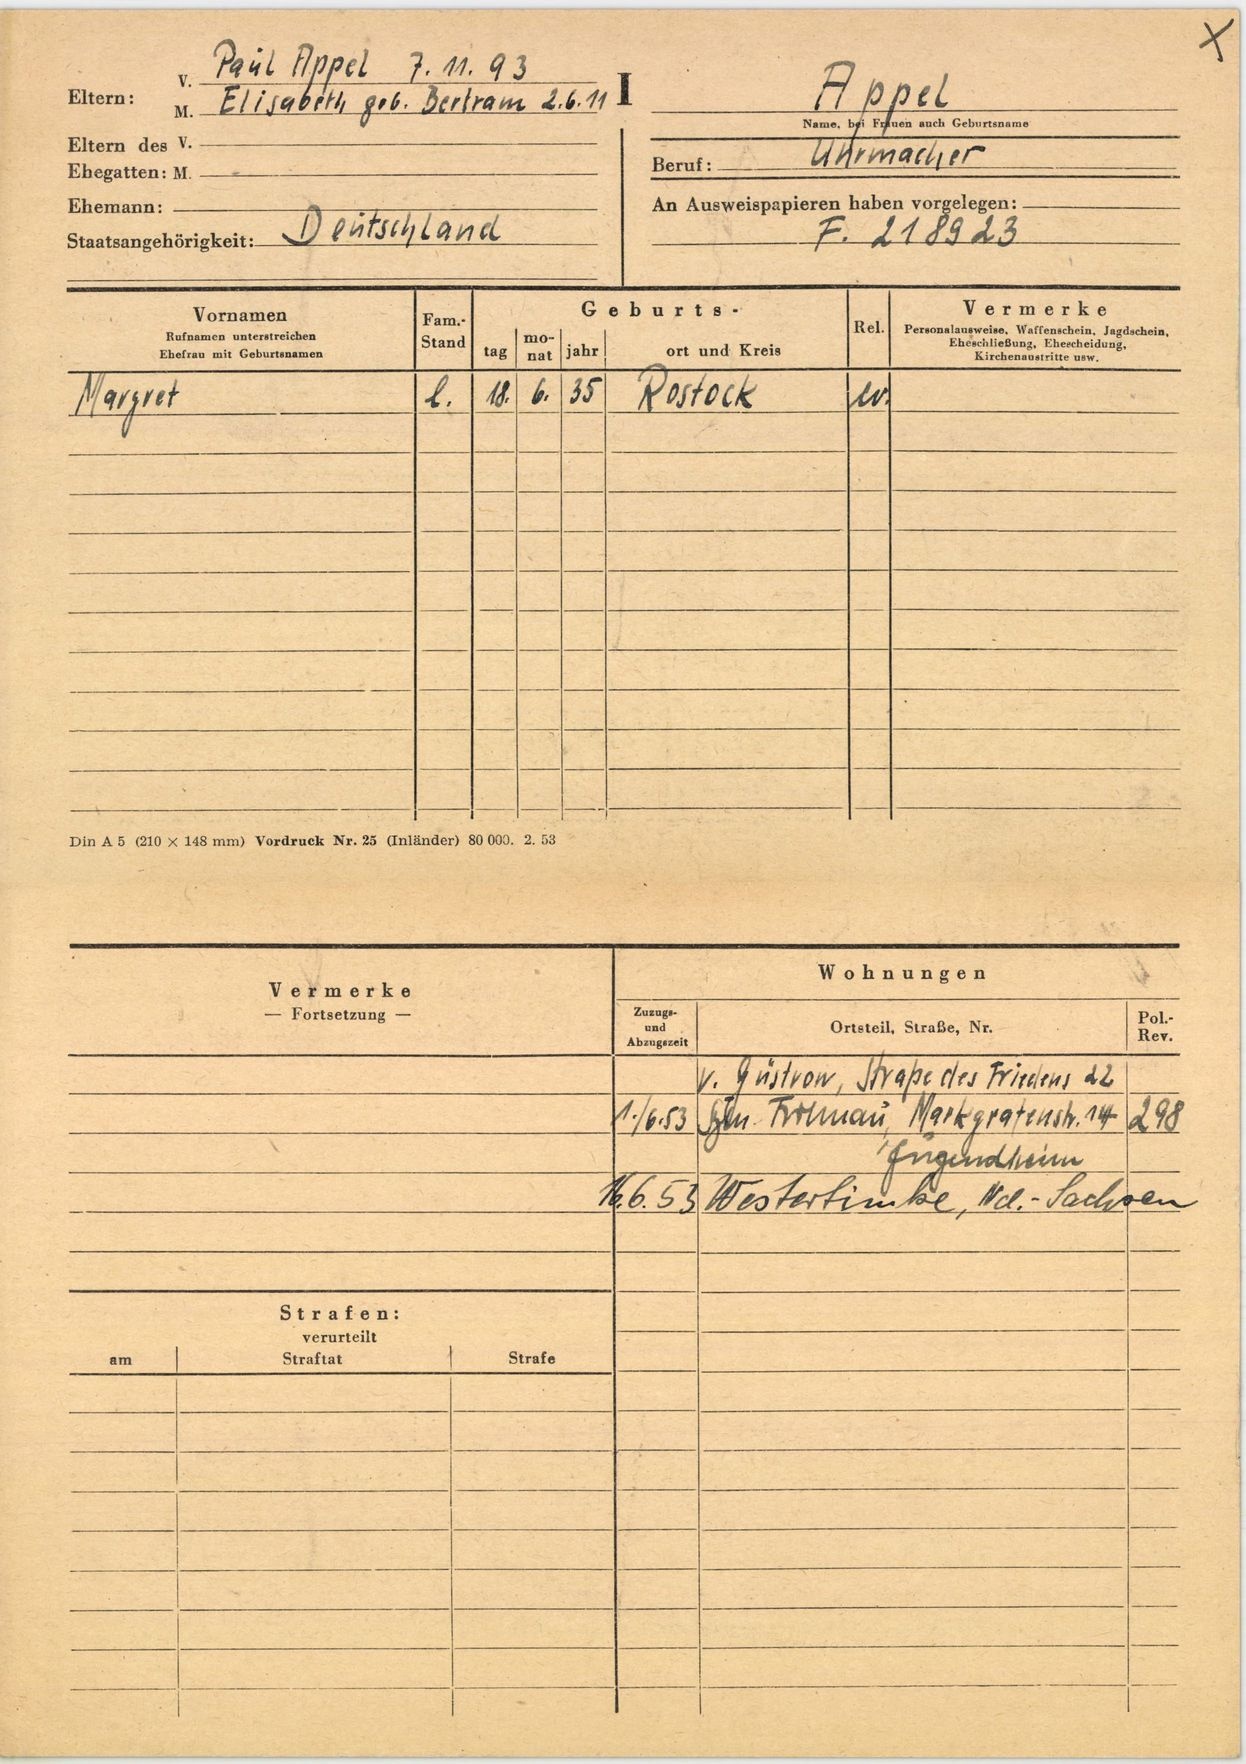
Appel